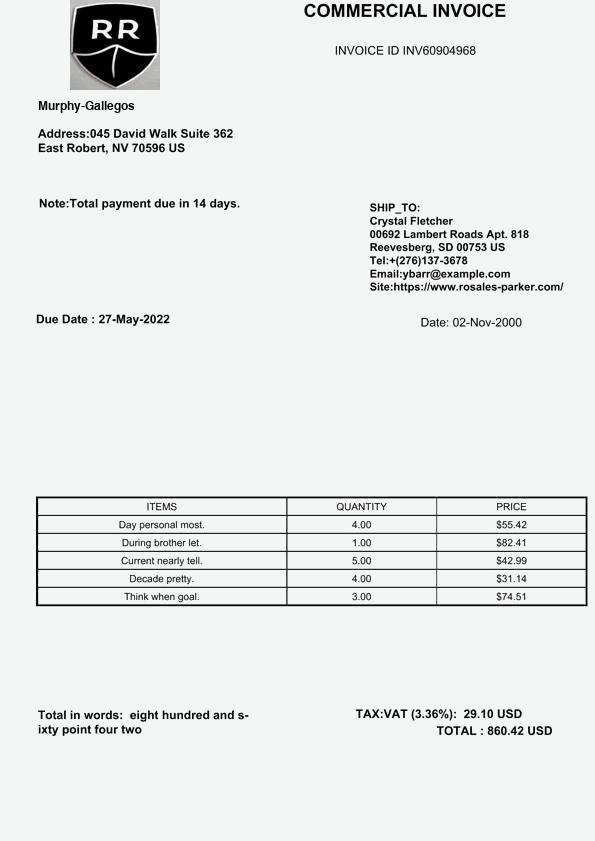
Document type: Invoice